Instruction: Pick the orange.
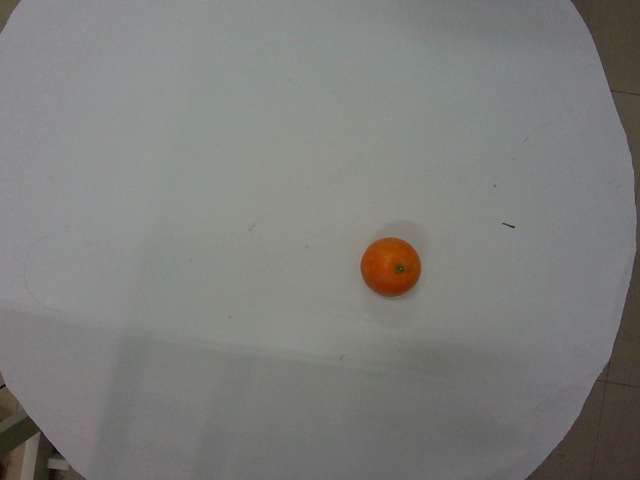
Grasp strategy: vertical